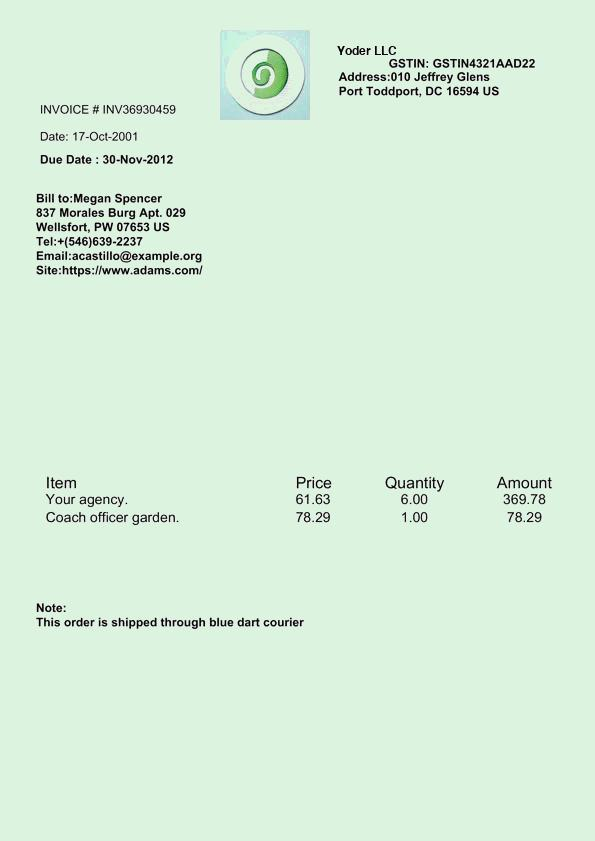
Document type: Invoice